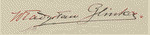
Signature of: władysław glinka